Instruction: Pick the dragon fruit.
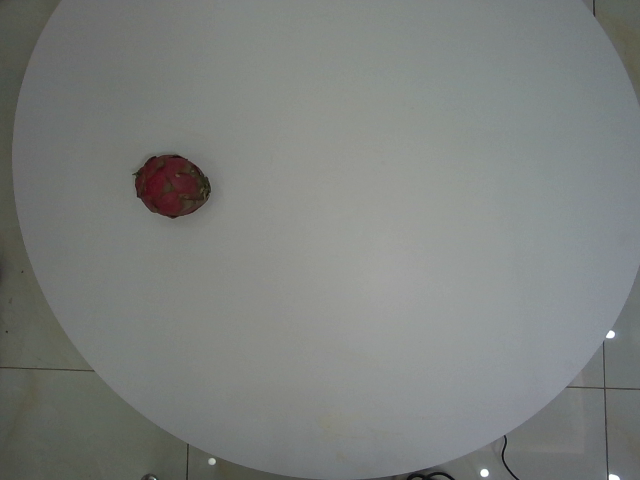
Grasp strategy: vertical